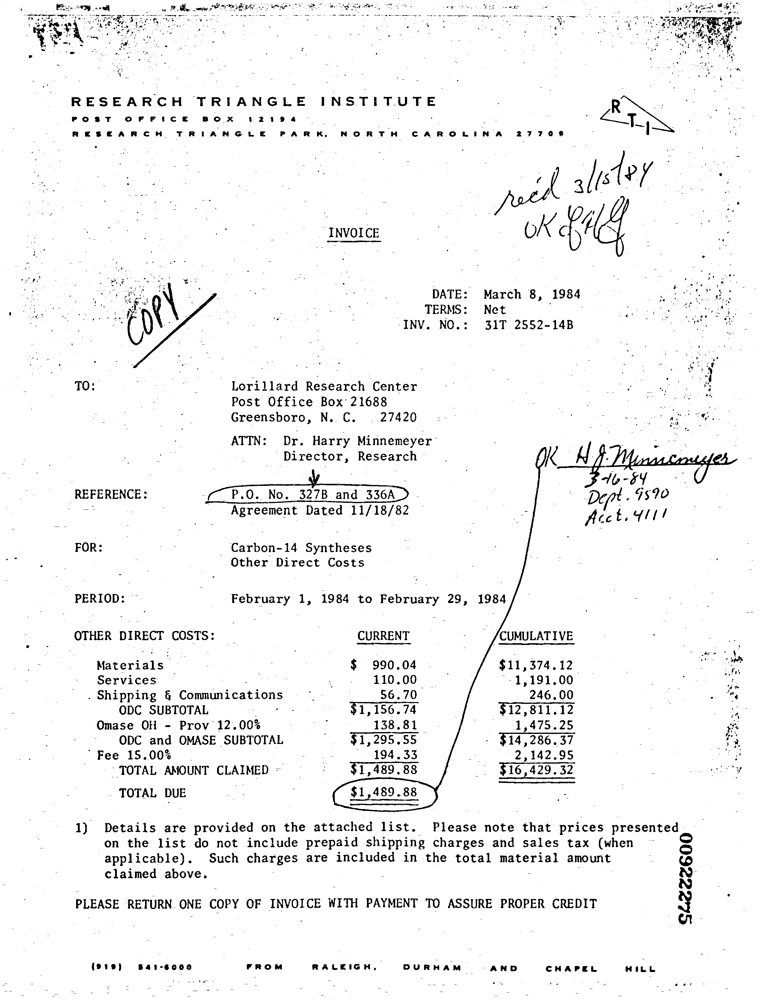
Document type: Invoice